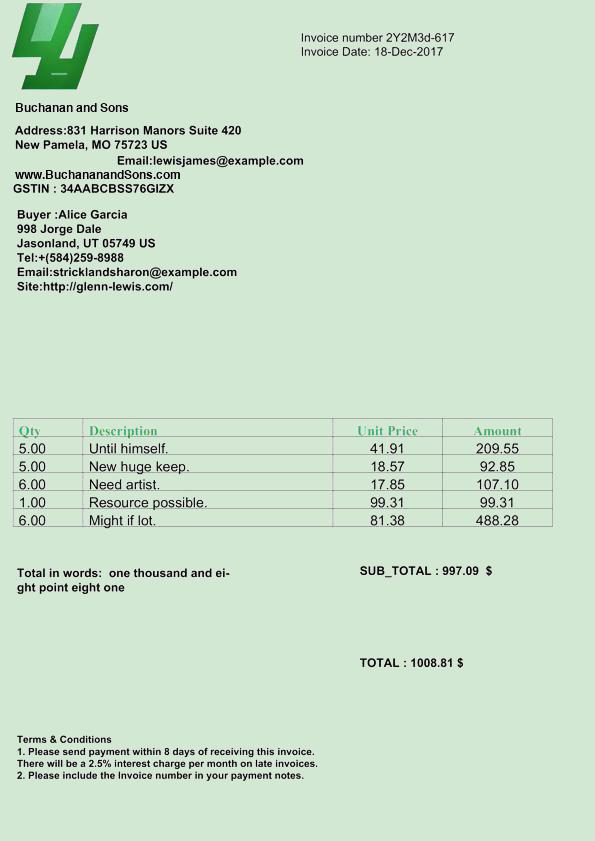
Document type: Invoice